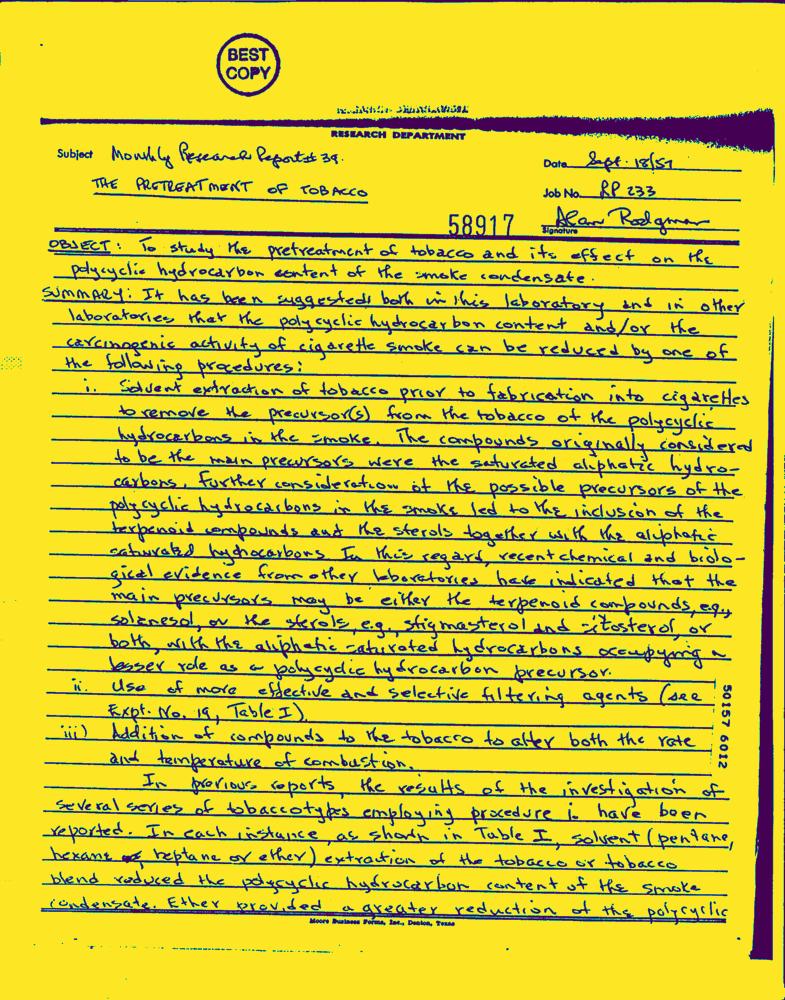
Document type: Hand-Written